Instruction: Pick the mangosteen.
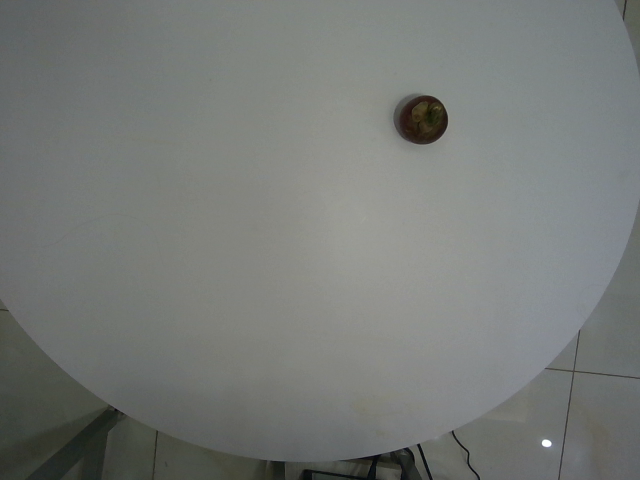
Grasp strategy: vertical